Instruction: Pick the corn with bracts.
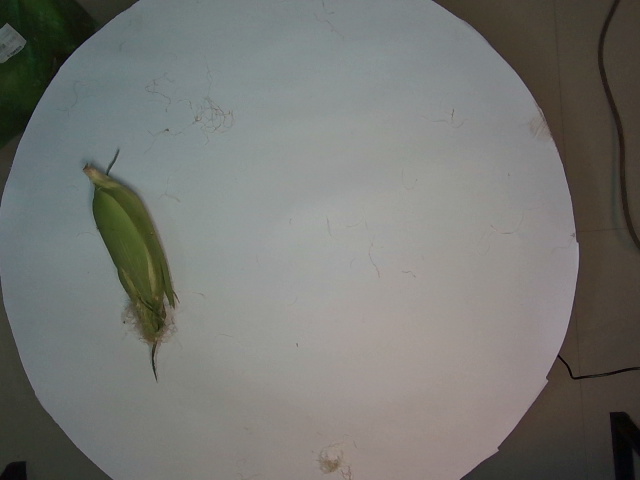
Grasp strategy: vertical